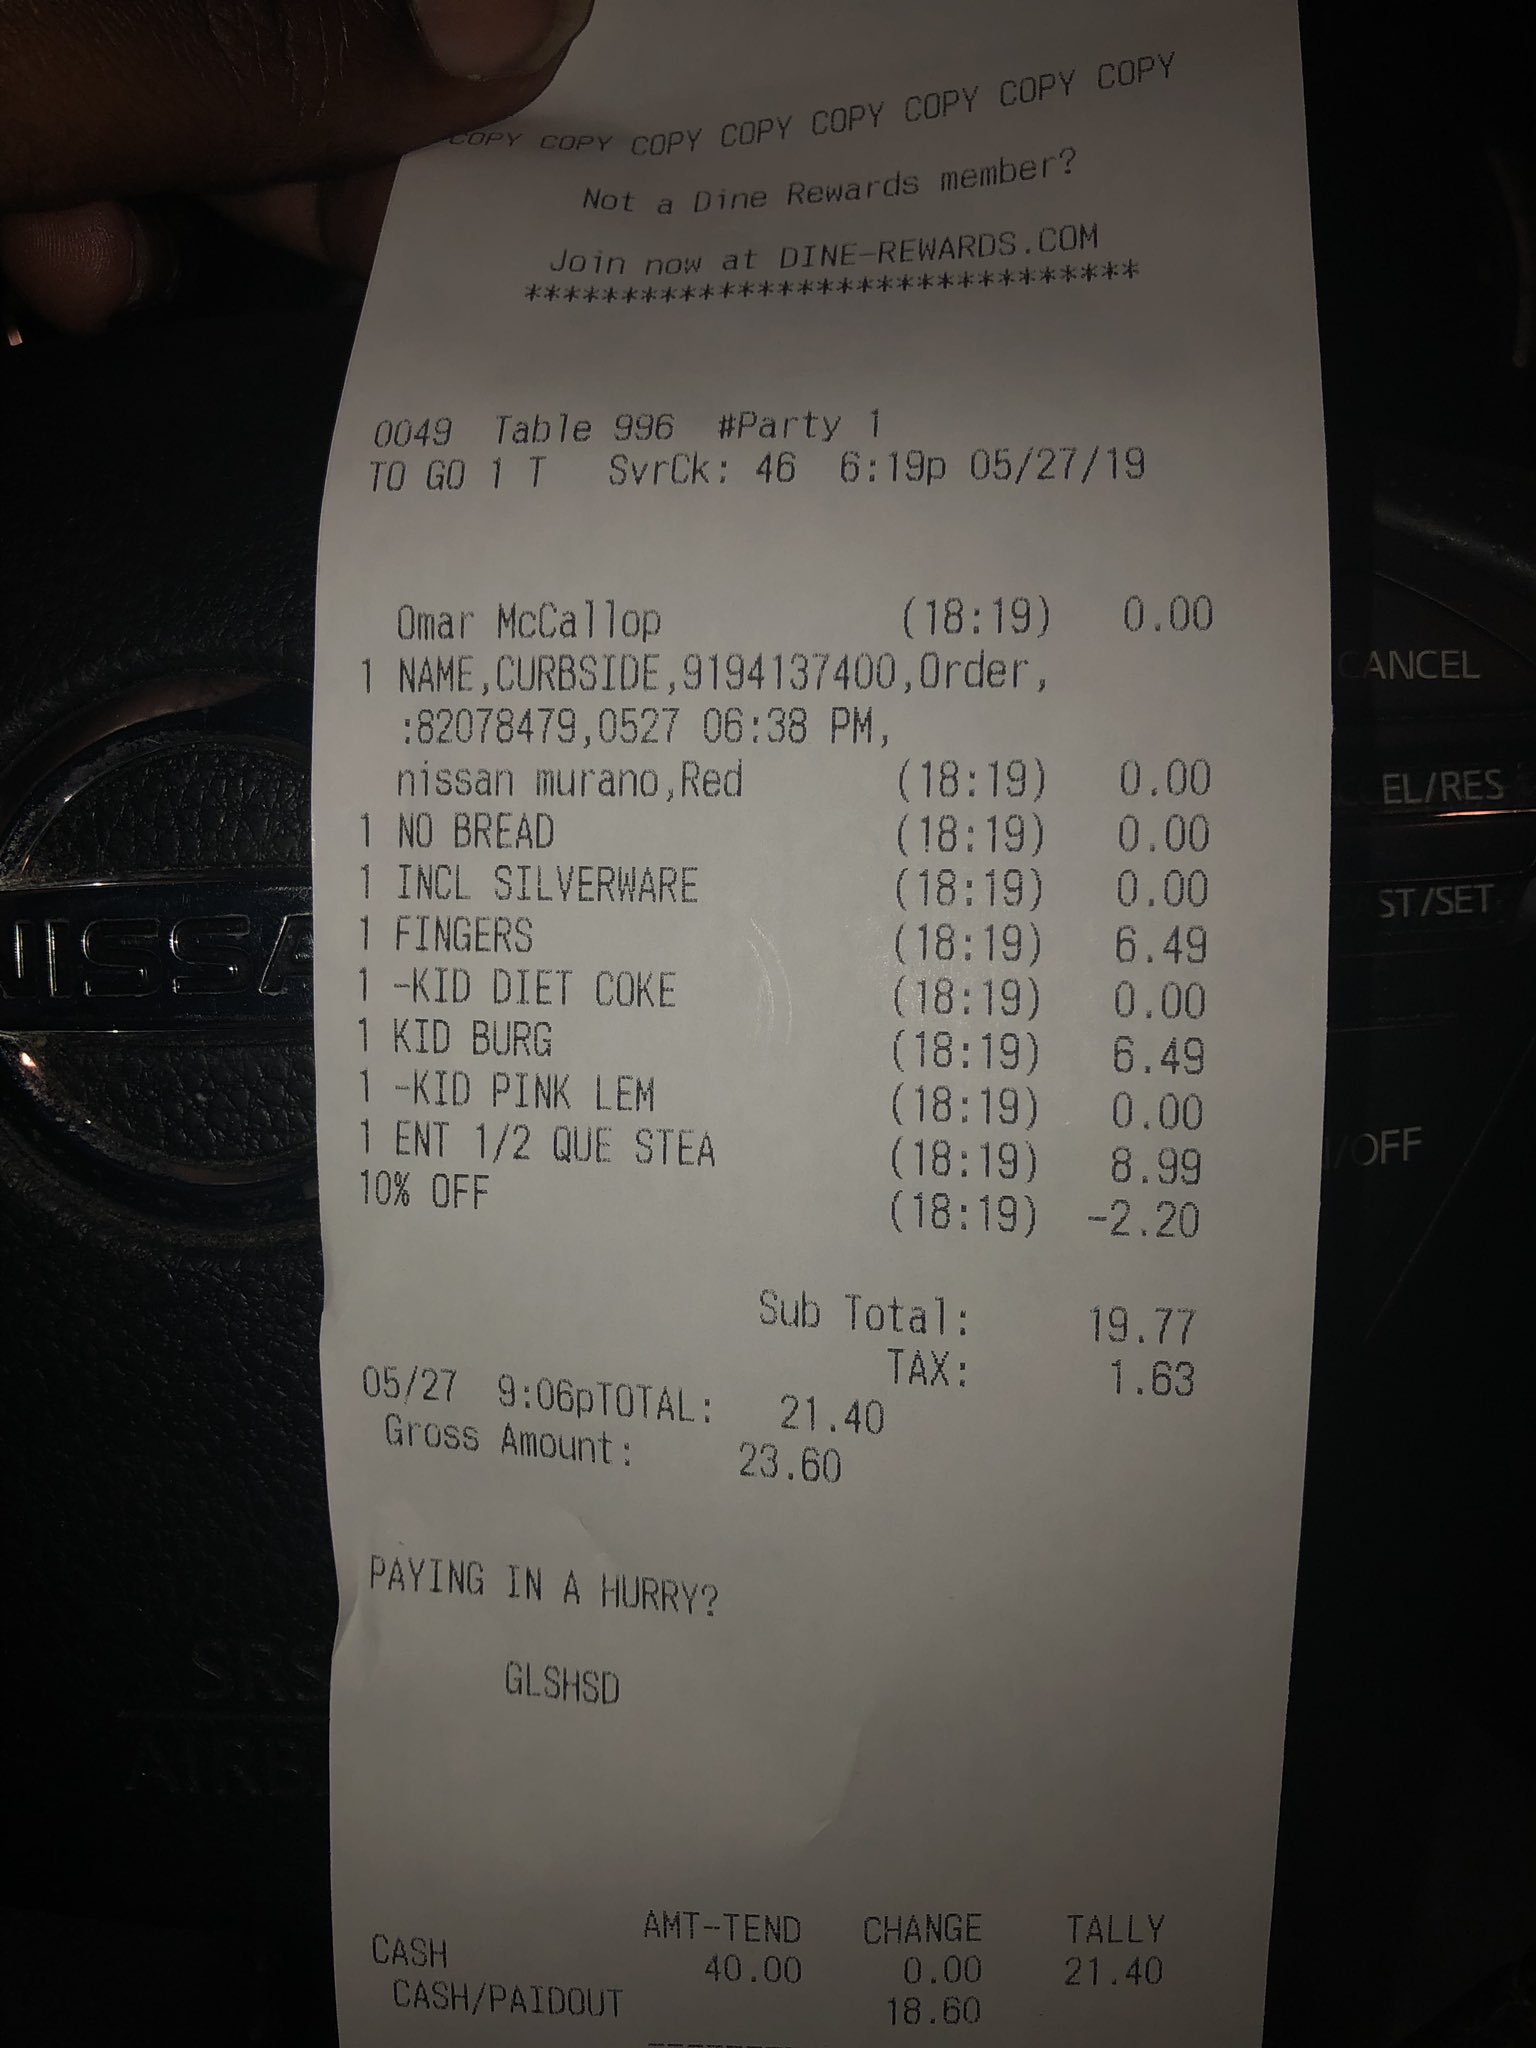
gt_parse: date: 05/27/19
criticals: name: TOTAL
price: 21.40
name: Gross Amount
price: 23.60